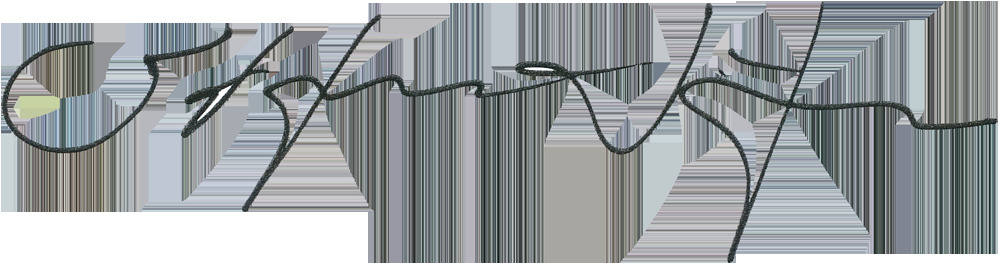
Signature of: stefan löfven